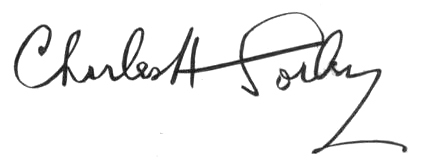
Signature of: charles sorley